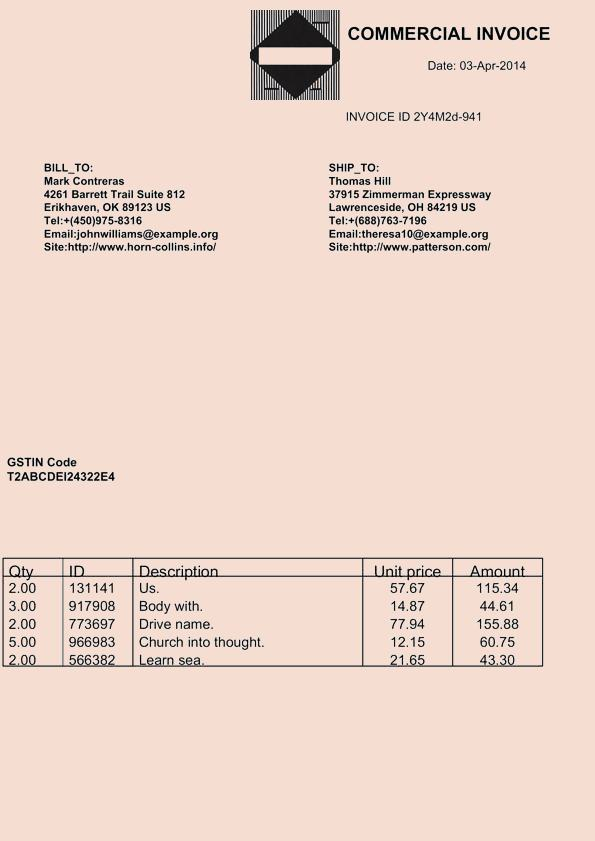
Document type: Invoice